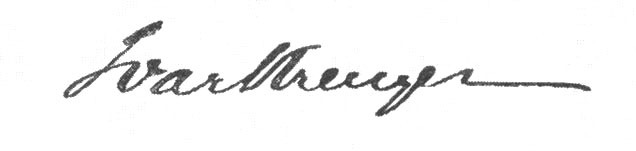
Signature of: ivar kreuger